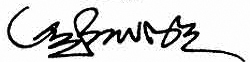
Signature of: yesudasan